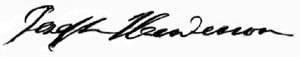
Signature of: joseph henderson